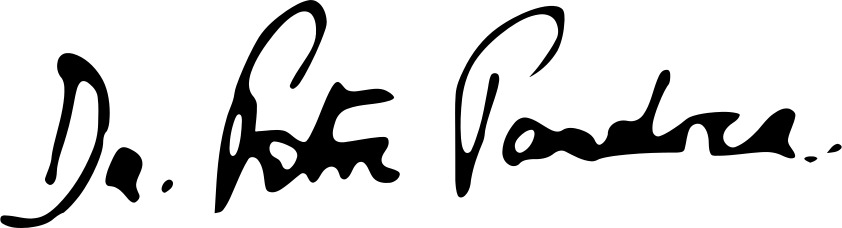
Signature of: petre pandrea